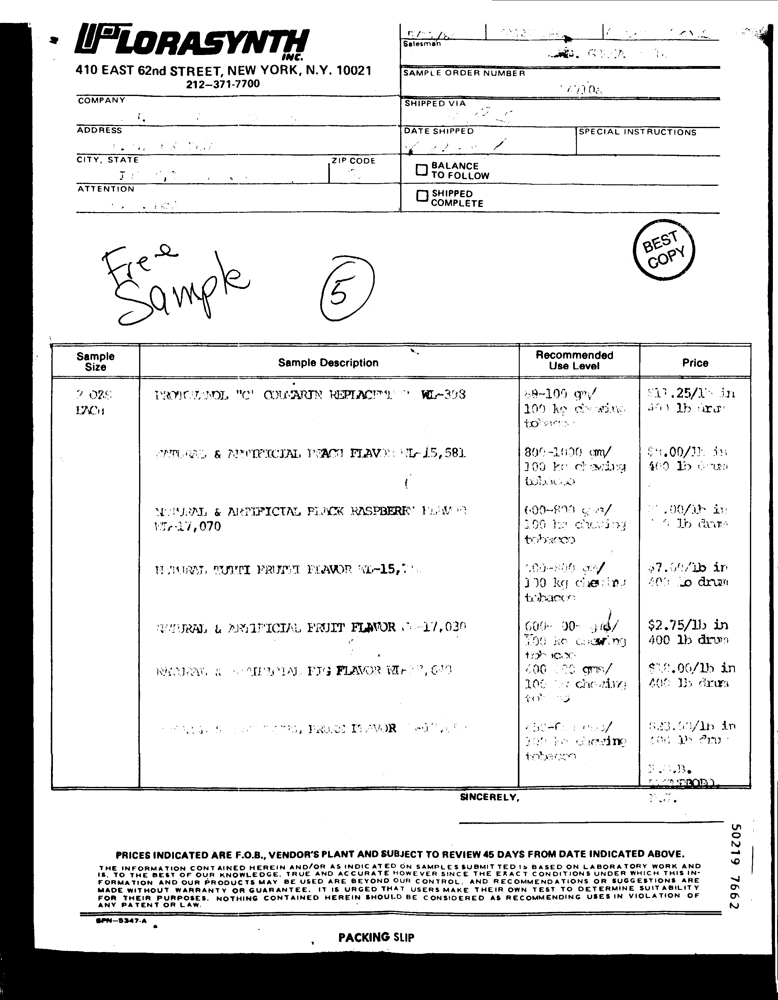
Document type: Invoice